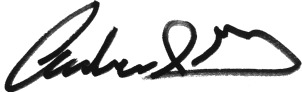
Signature of: andrew gounardes